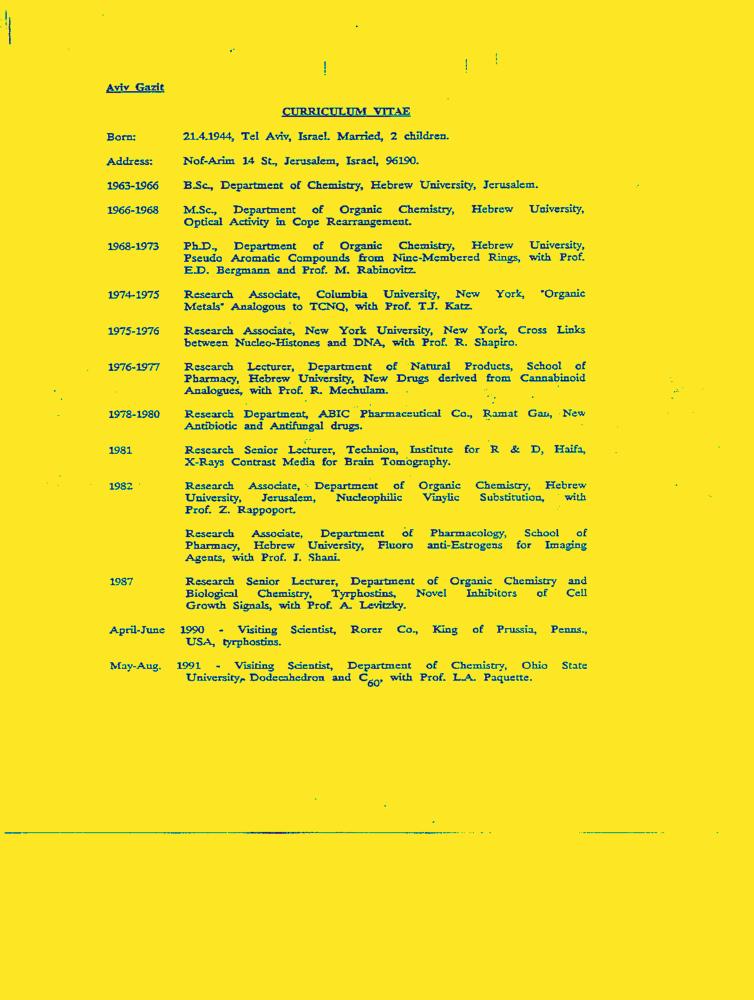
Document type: Resume-Doc